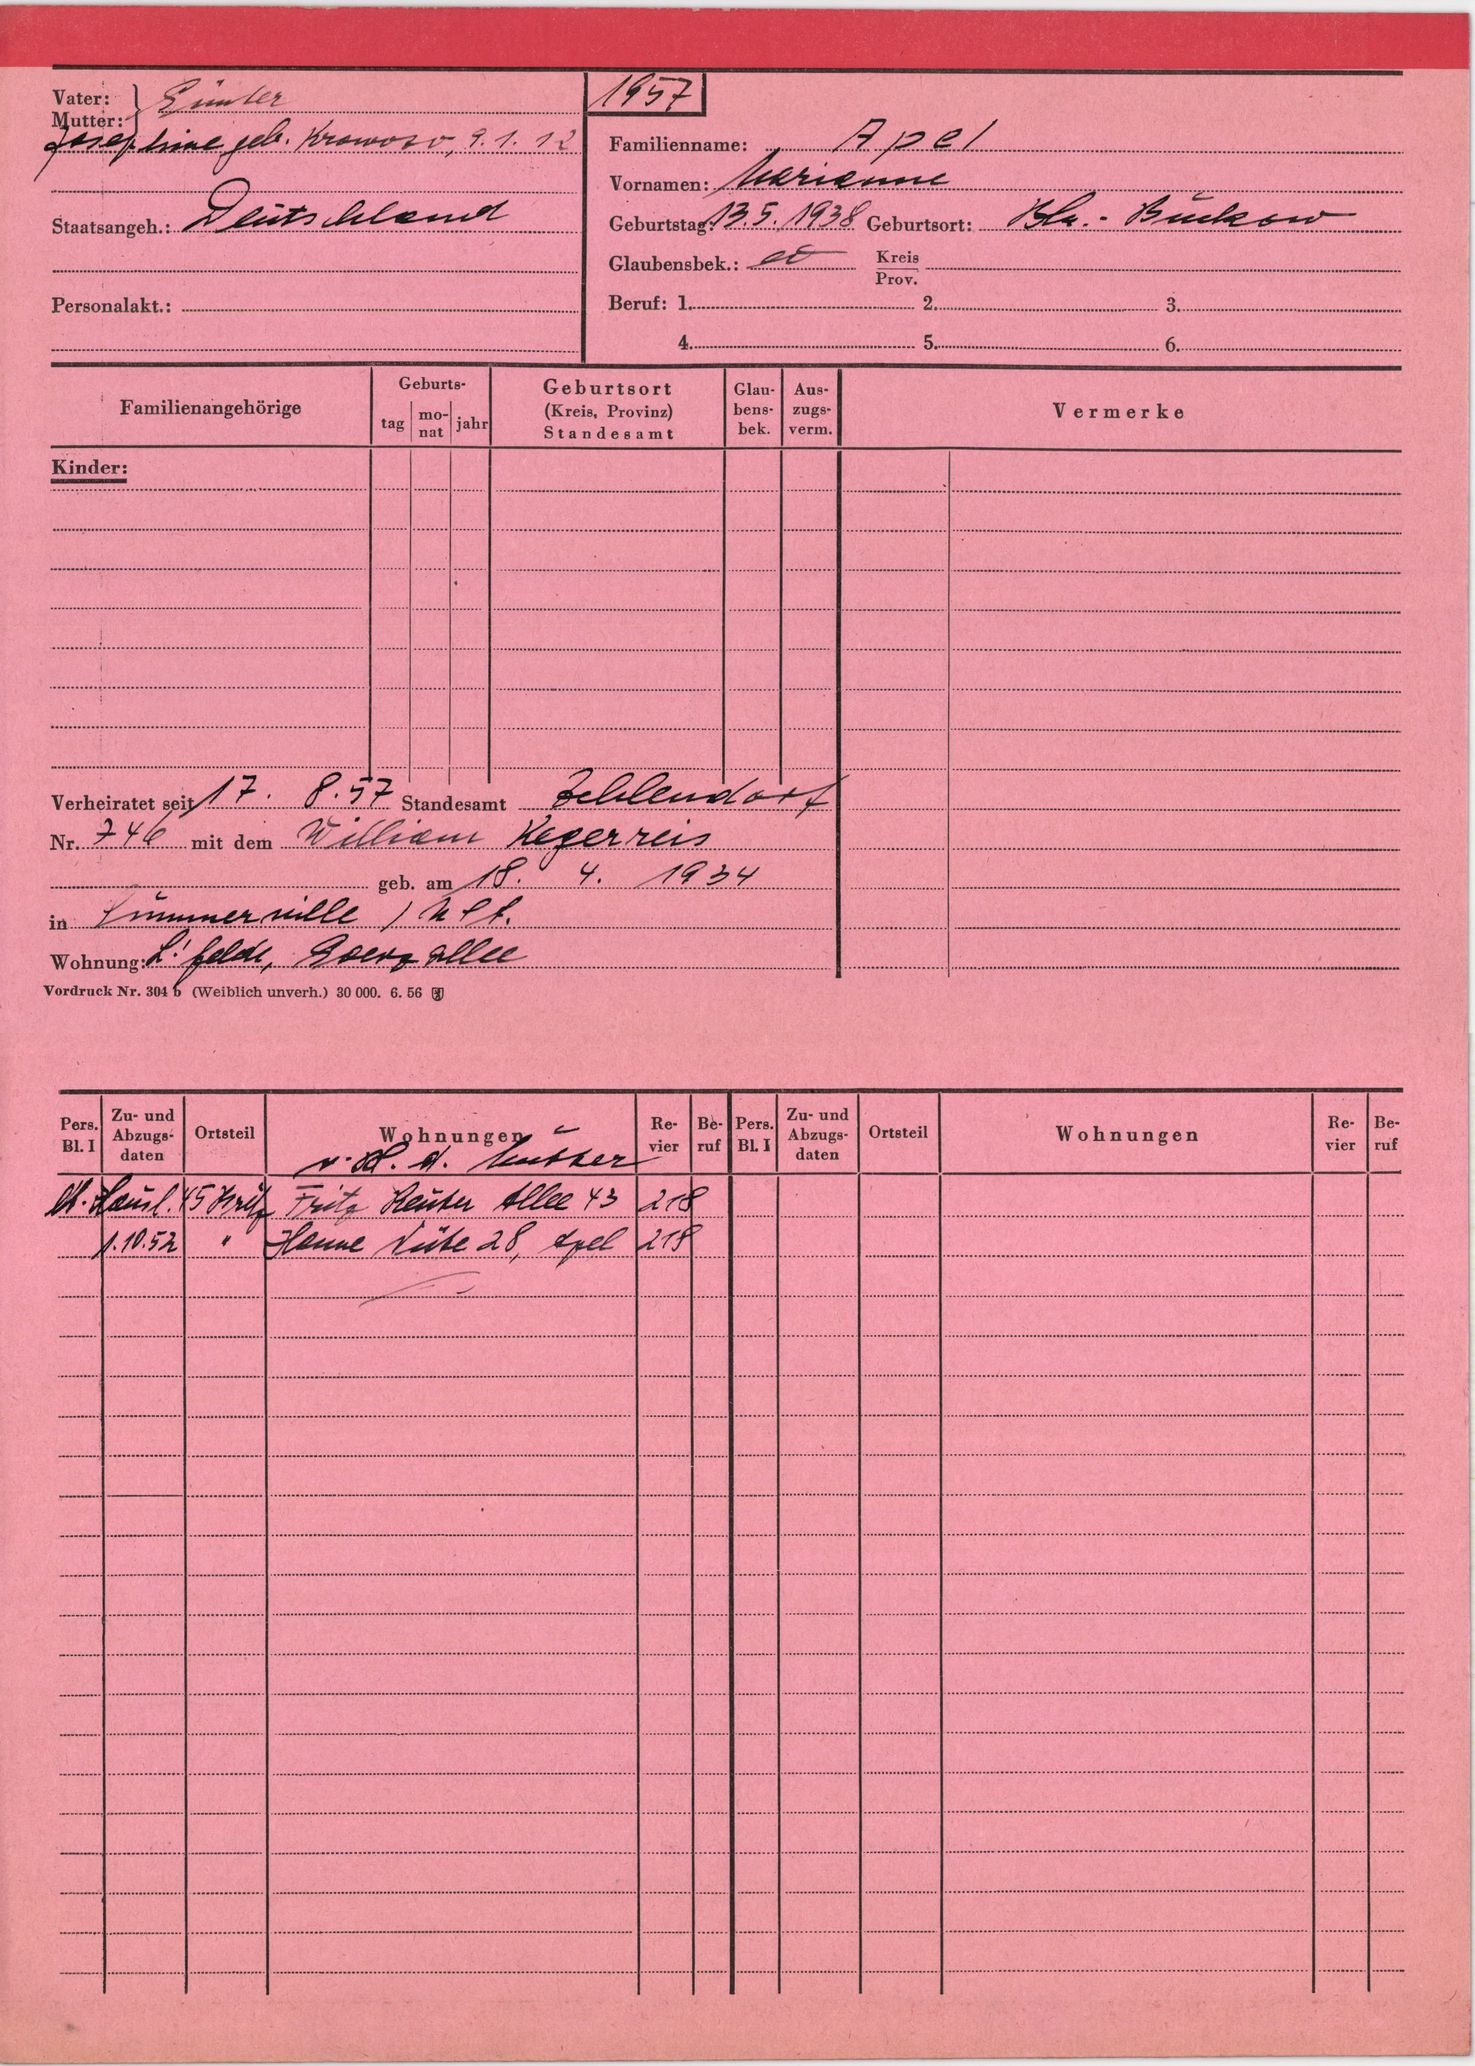
Apel